Question: What appears to be the issue?
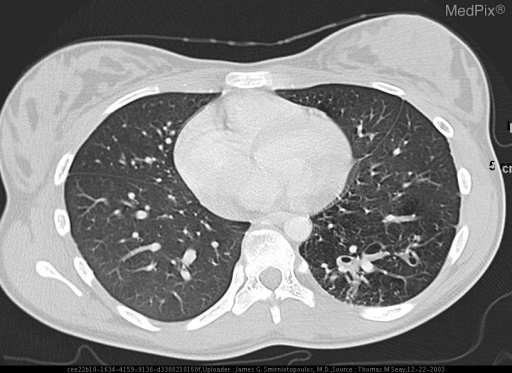
Answer: The findings suggest CXR:  The  mediastinal structures and pulmonary vascularity are normal in appearance.  Symmetric aeration is noted bilaterally.  Slight increased parenchymal opacity is noted in  the left lower lobe posteriorly.  Overlying bony thorax is unremarkable.

CT:  There is an area of increased lucency in the inferior left lower lobe, with multiple dilated abnormal blood vessels. The area is supplied predominantly by a large artery arising from the aorta just above the aortic hiatus. Drainage is to the left inferior pulmonary vein (not shown).. There is an area of increased lucency in the inferior left lower lobe, with multiple dilated abnormal blood vessels. The area appears to be supplied predominantly by a large artery arising from the aorta just above the aortic hiatus. Drainage is to the left inferior pulmonary vein.. The patient might have a history of This 12 year old girl has recurrent left lower lobe pneumonia. She is otherwise healthy. Other previous medical history is noncontributory..